Question: How is the history relevant to the case?
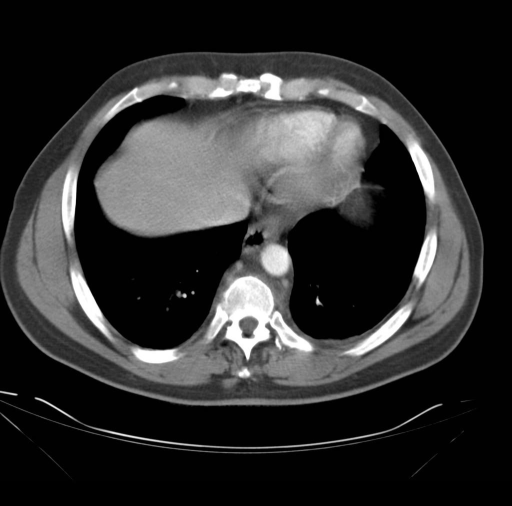
Answer: The patient's history of 52 y/o AA male recently deployed soldier who was medically evacuated due to chronic back pain that interfered with his duties as a truckdriver.  While being evaluated stateside, his pain worsened  and he had  a lumbar puncture which revealed signs consistent with a potential infection.  An MRI was then obtained for further evalutaion. is key in understanding the case.